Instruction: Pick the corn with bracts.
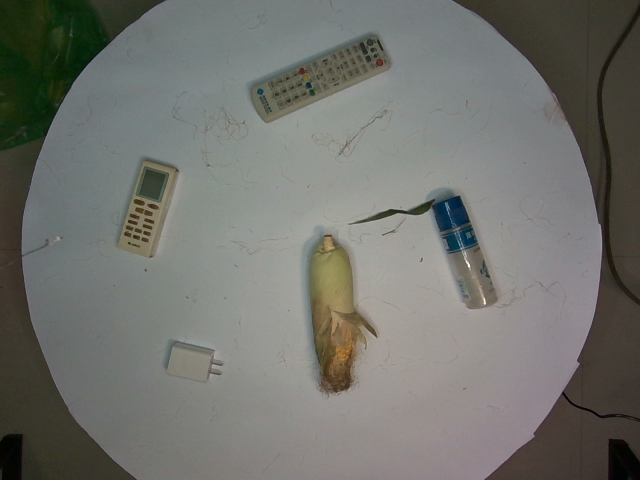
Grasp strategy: vertical